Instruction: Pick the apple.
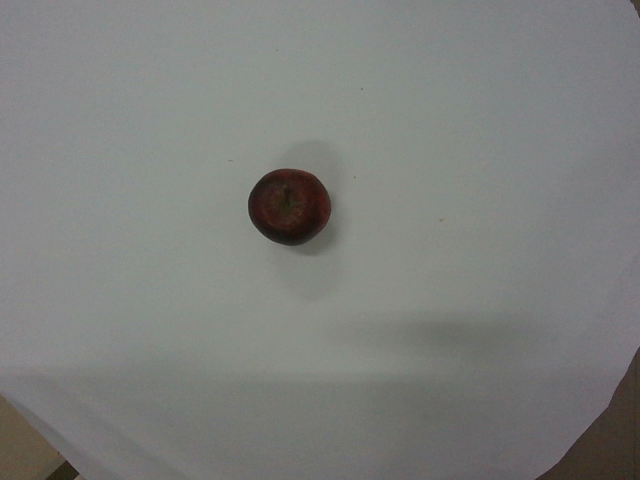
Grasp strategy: vertical